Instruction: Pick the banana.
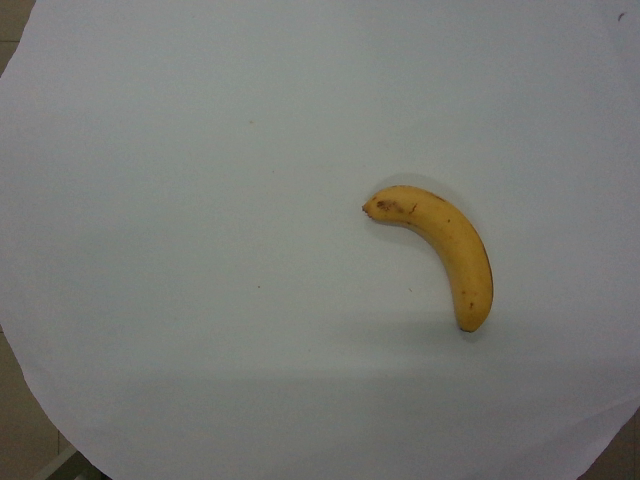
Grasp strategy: vertical